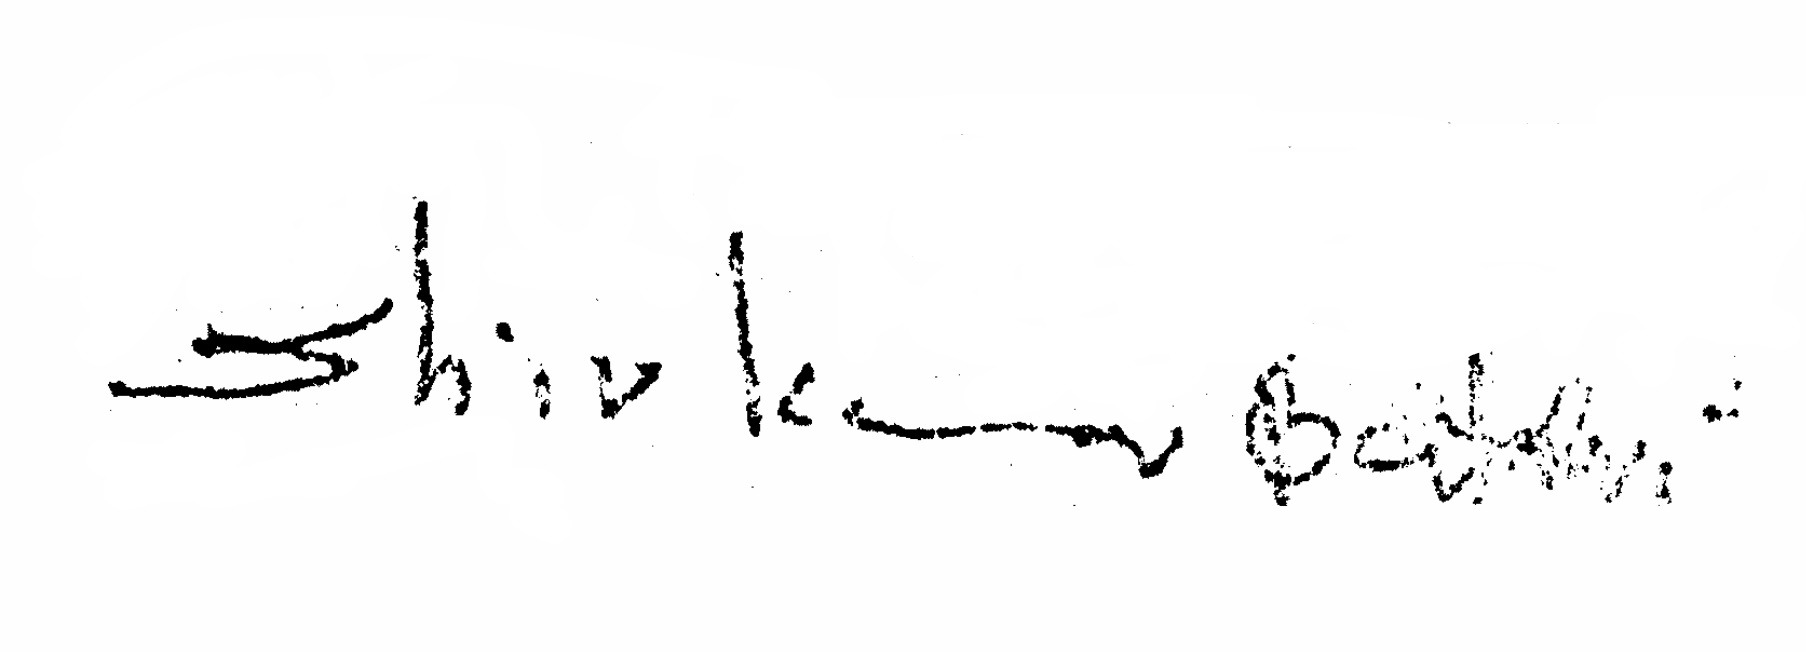
Signature of: shiv kumar batalvi